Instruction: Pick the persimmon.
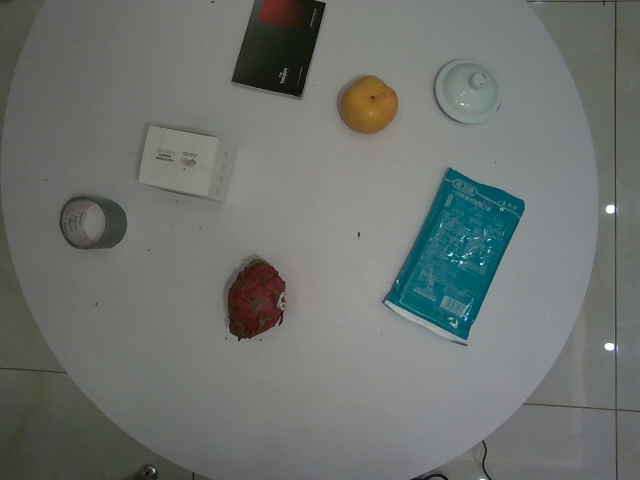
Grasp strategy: vertical